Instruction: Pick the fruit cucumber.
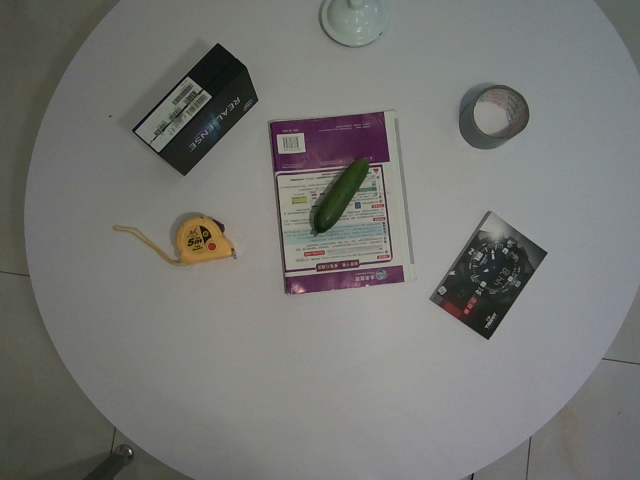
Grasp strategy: vertical